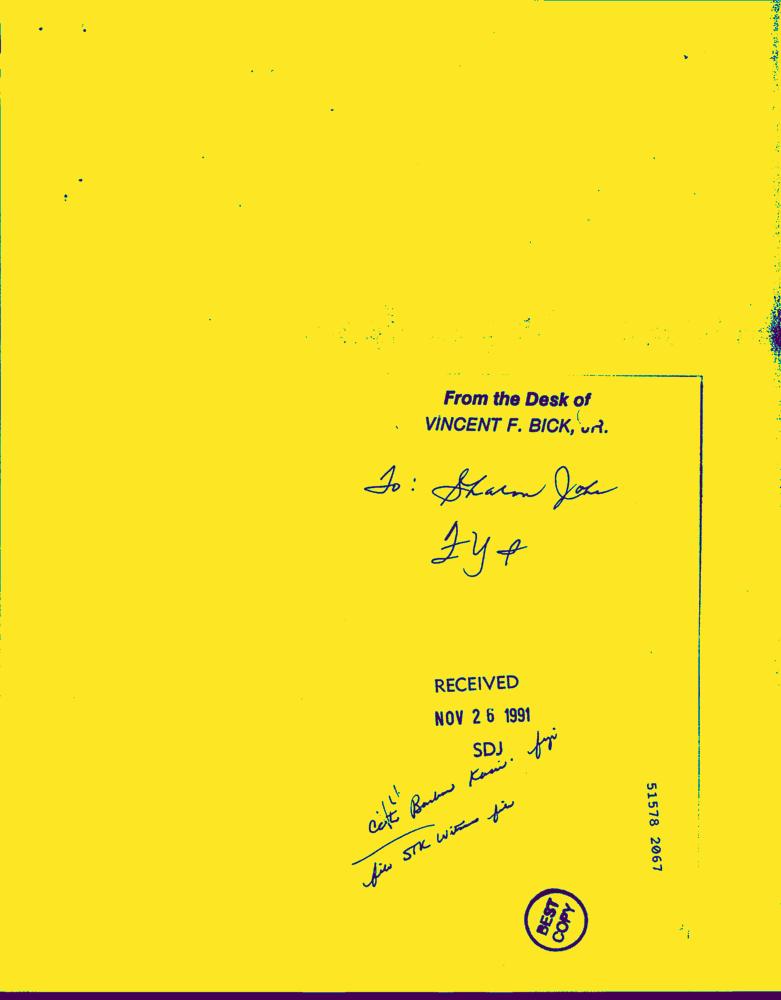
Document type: Hand-Written